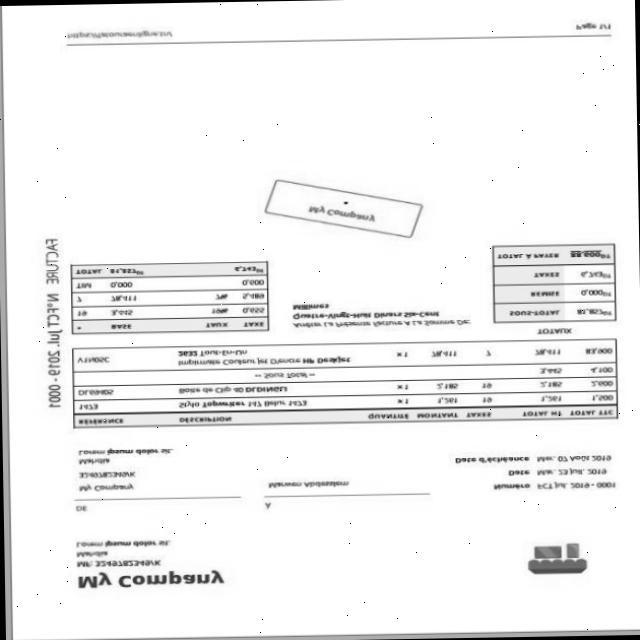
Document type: Invoice